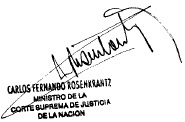
Signature of: carlos fernando rosenkrantz